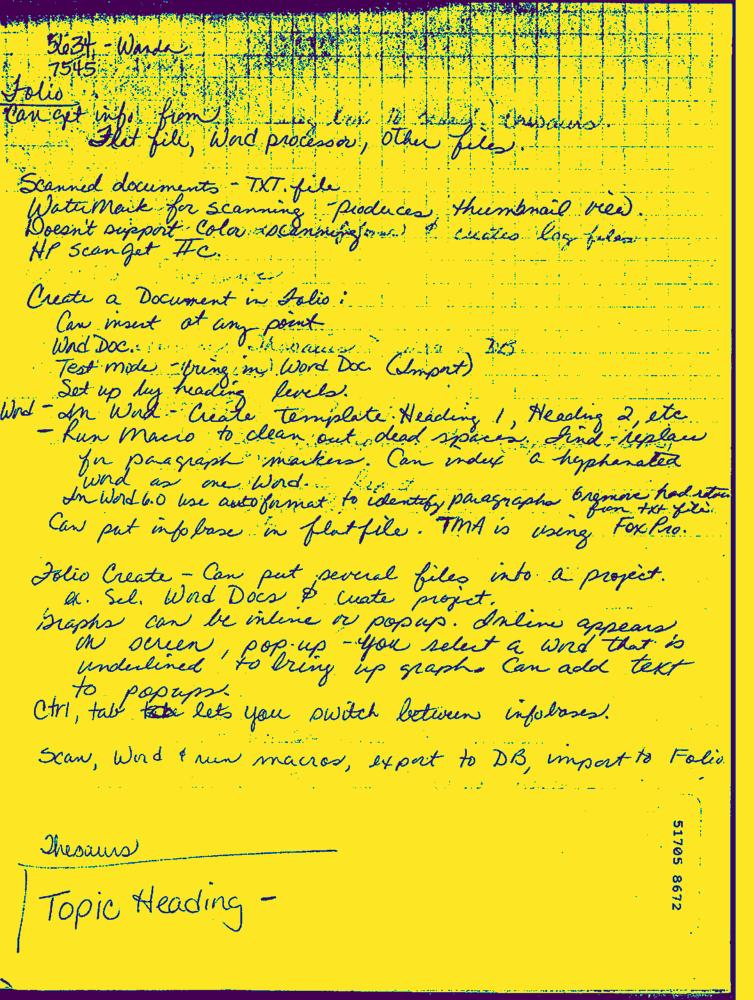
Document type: Hand-Written